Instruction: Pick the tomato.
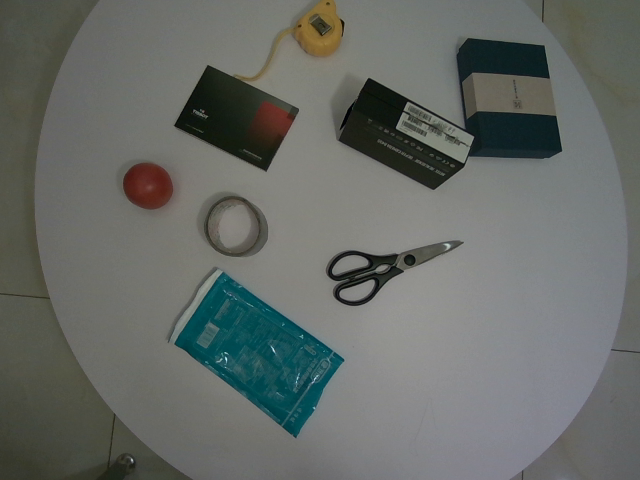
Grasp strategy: vertical